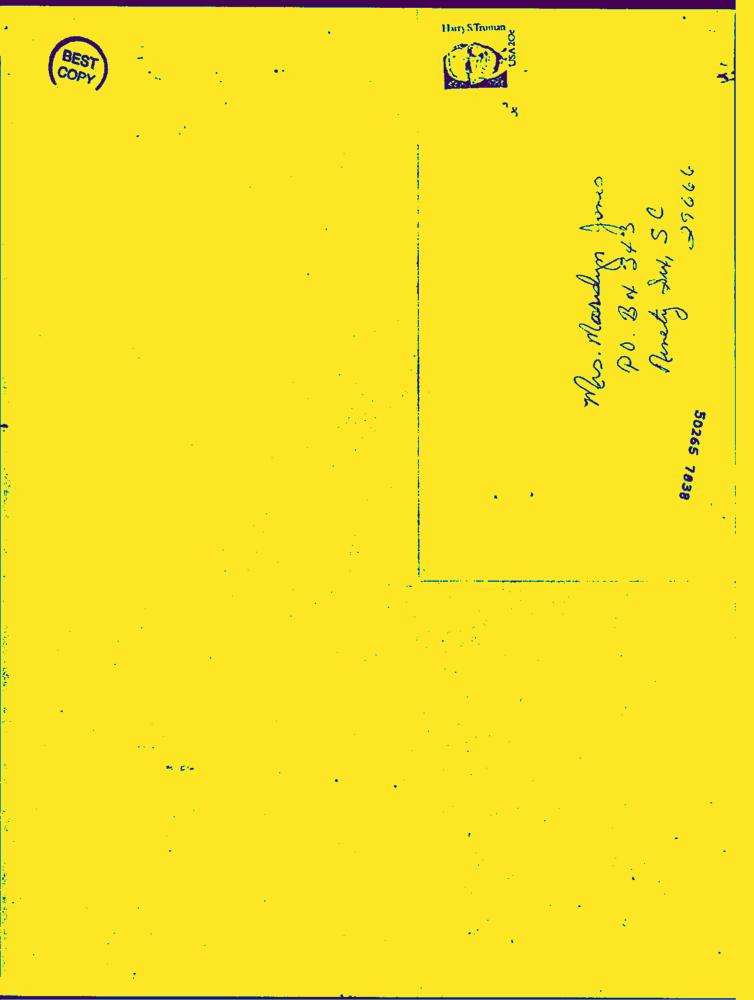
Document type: Hand-Written